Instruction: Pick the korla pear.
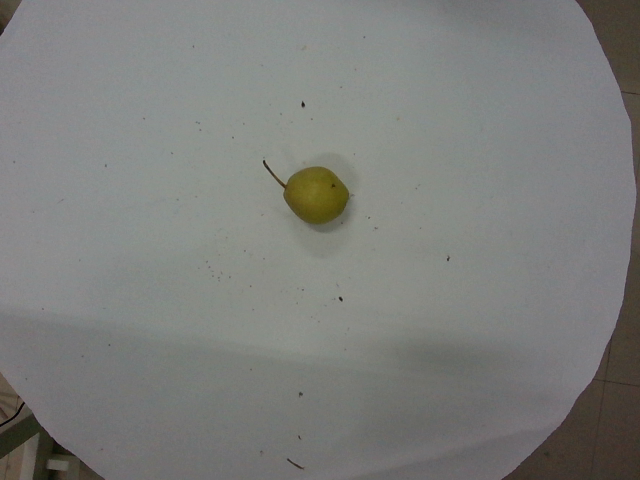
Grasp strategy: vertical